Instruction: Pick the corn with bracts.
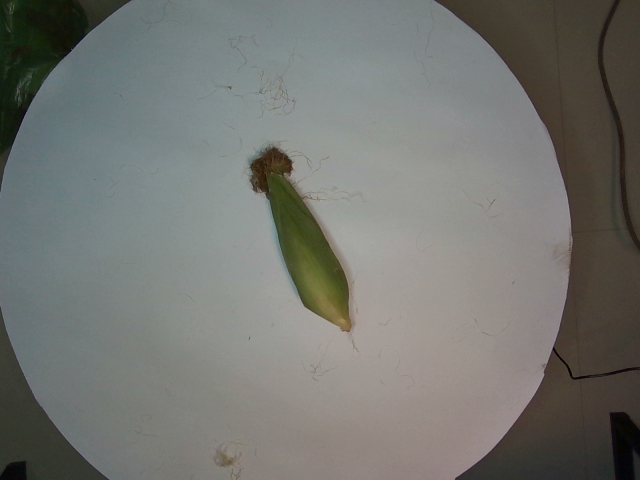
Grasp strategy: vertical